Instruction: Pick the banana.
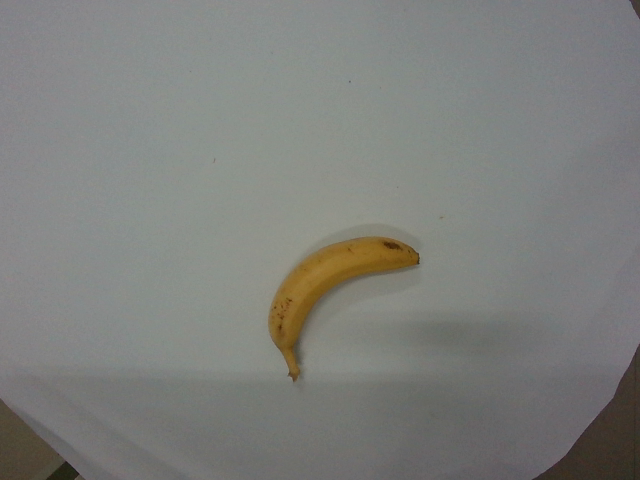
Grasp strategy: vertical